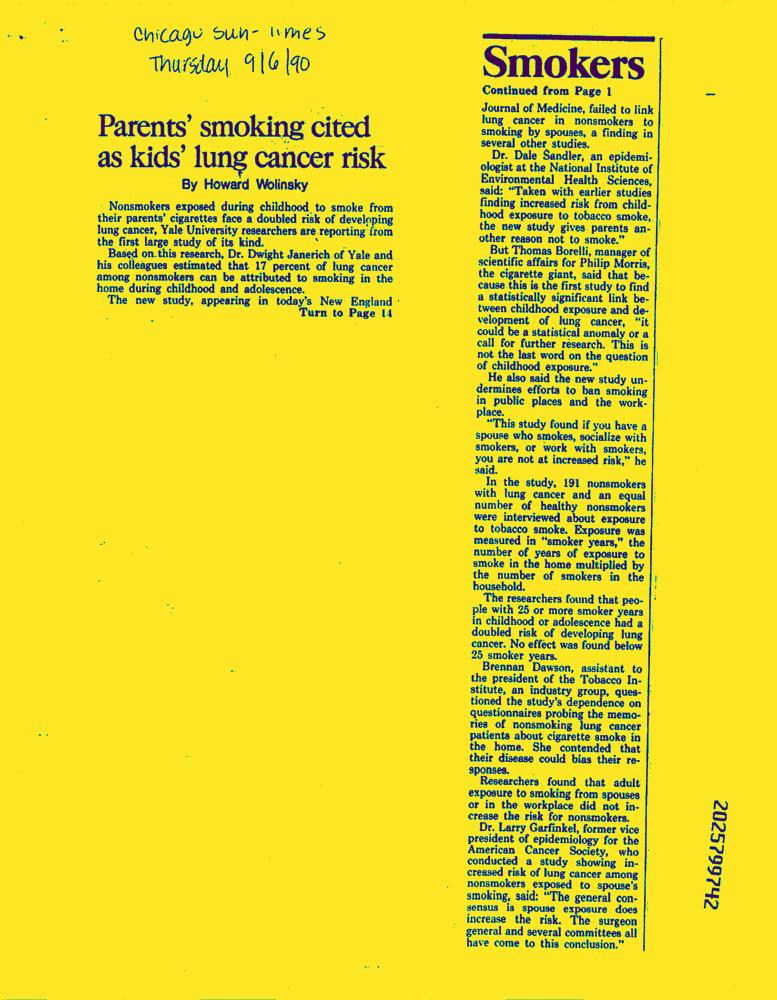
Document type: News-Article